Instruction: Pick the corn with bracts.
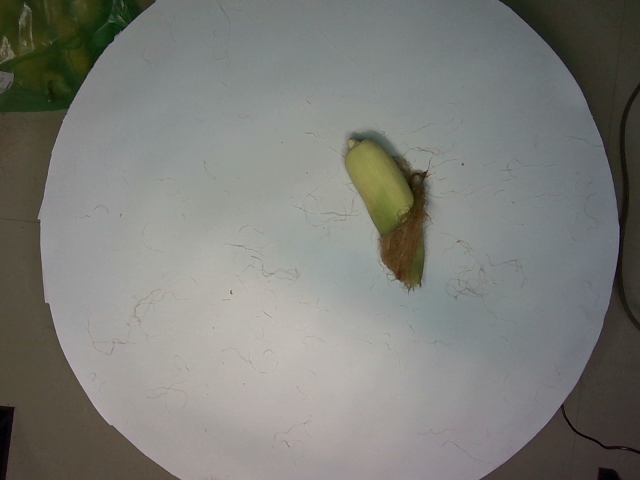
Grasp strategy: vertical